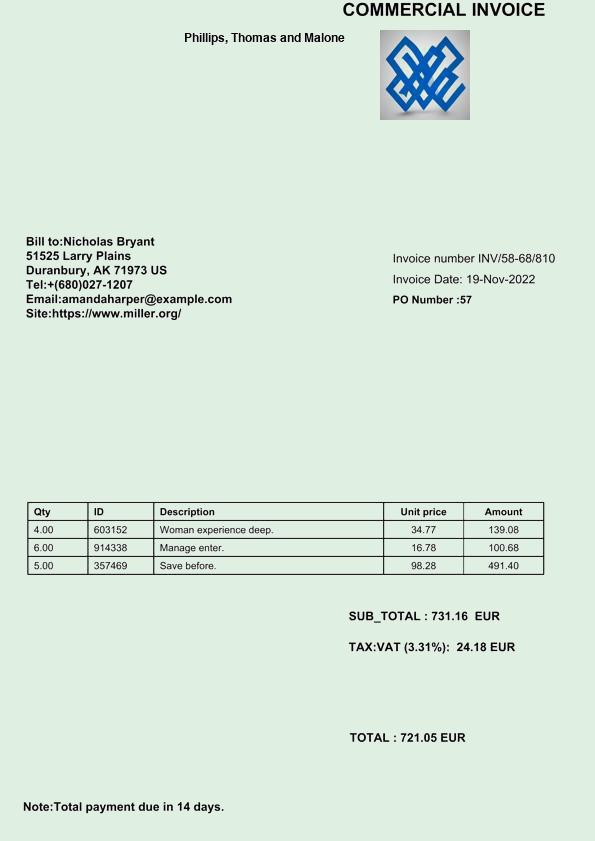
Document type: Invoice